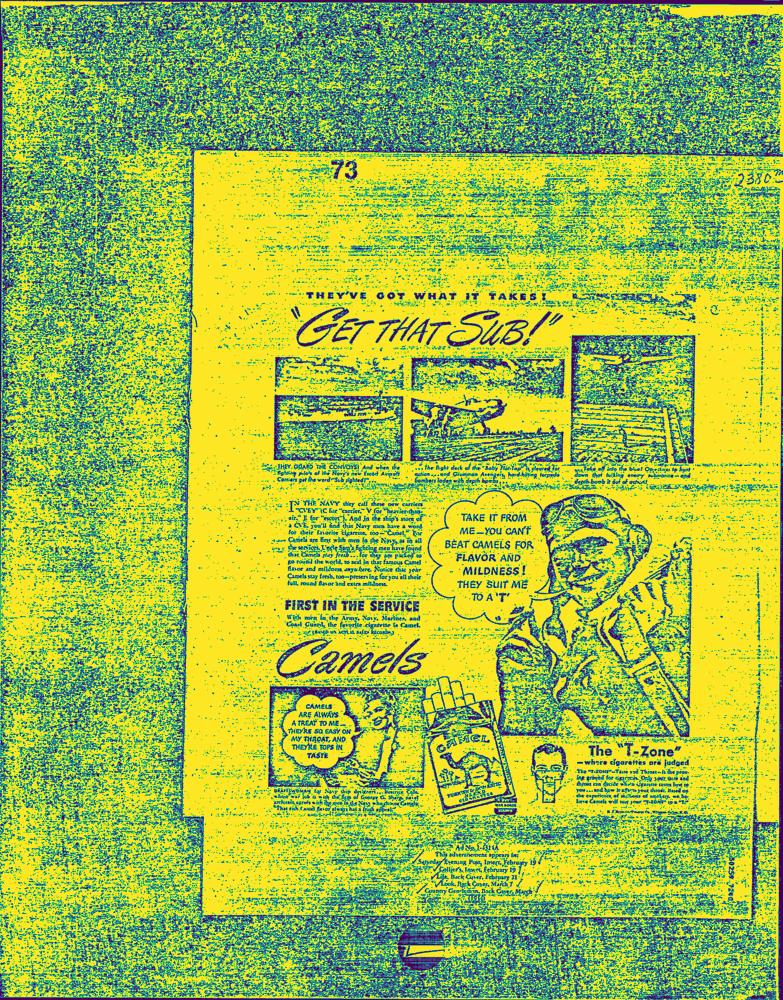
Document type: AD